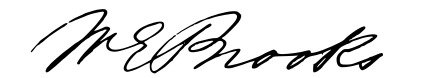
Signature of: q4357234